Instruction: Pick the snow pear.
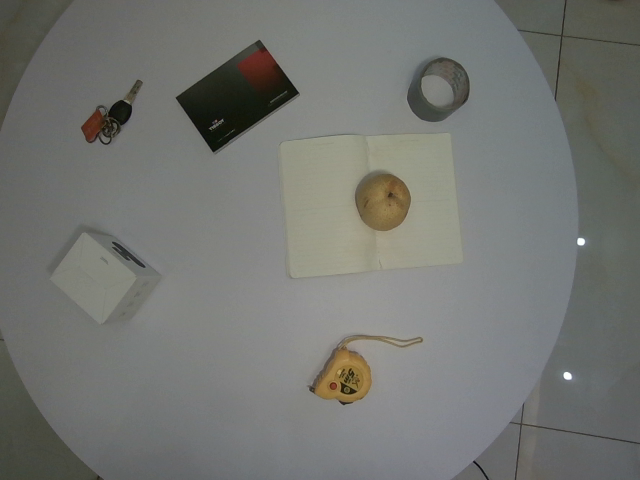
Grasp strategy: vertical